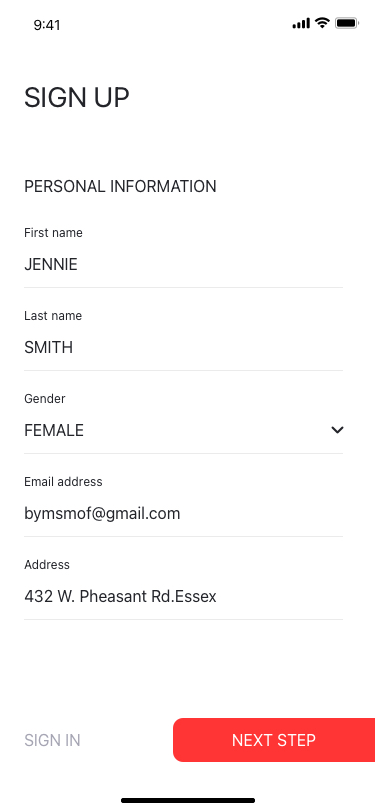
Text in this UI design:
SIGN UP
First name
JENNIE
Email address
bymsmof@gmail.com
Last name
SMITH
Gender
FEMALE
PERSONAL INFORMATION
Address
432 W. Pheasant Rd.Essex
NEXT STEP
SIGN IN